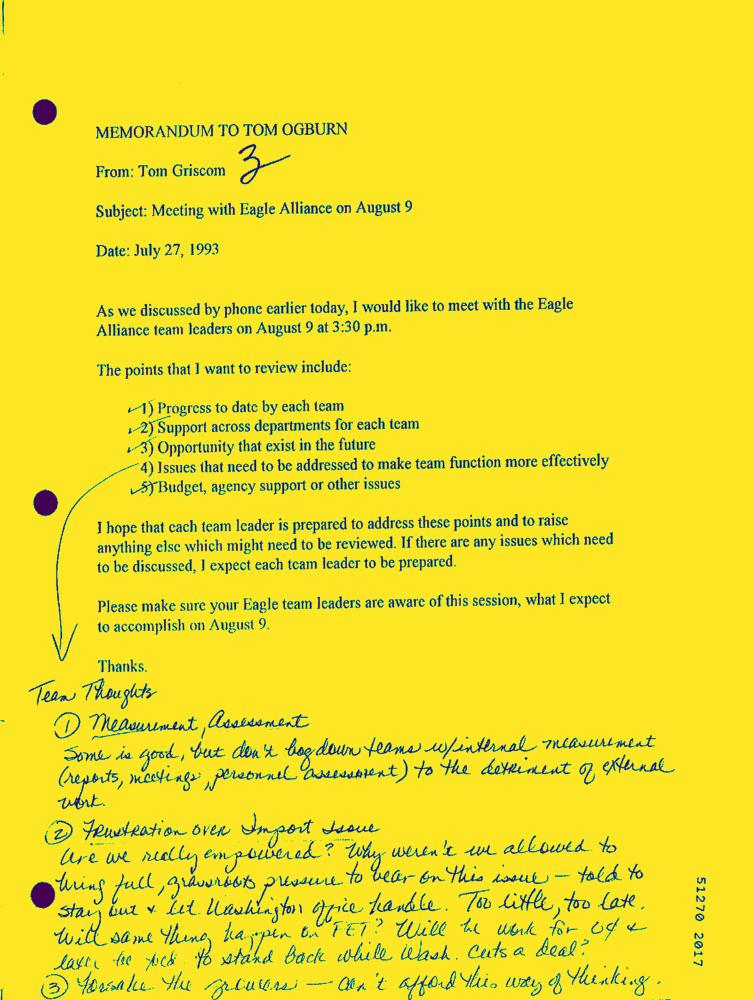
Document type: Letter-Doc